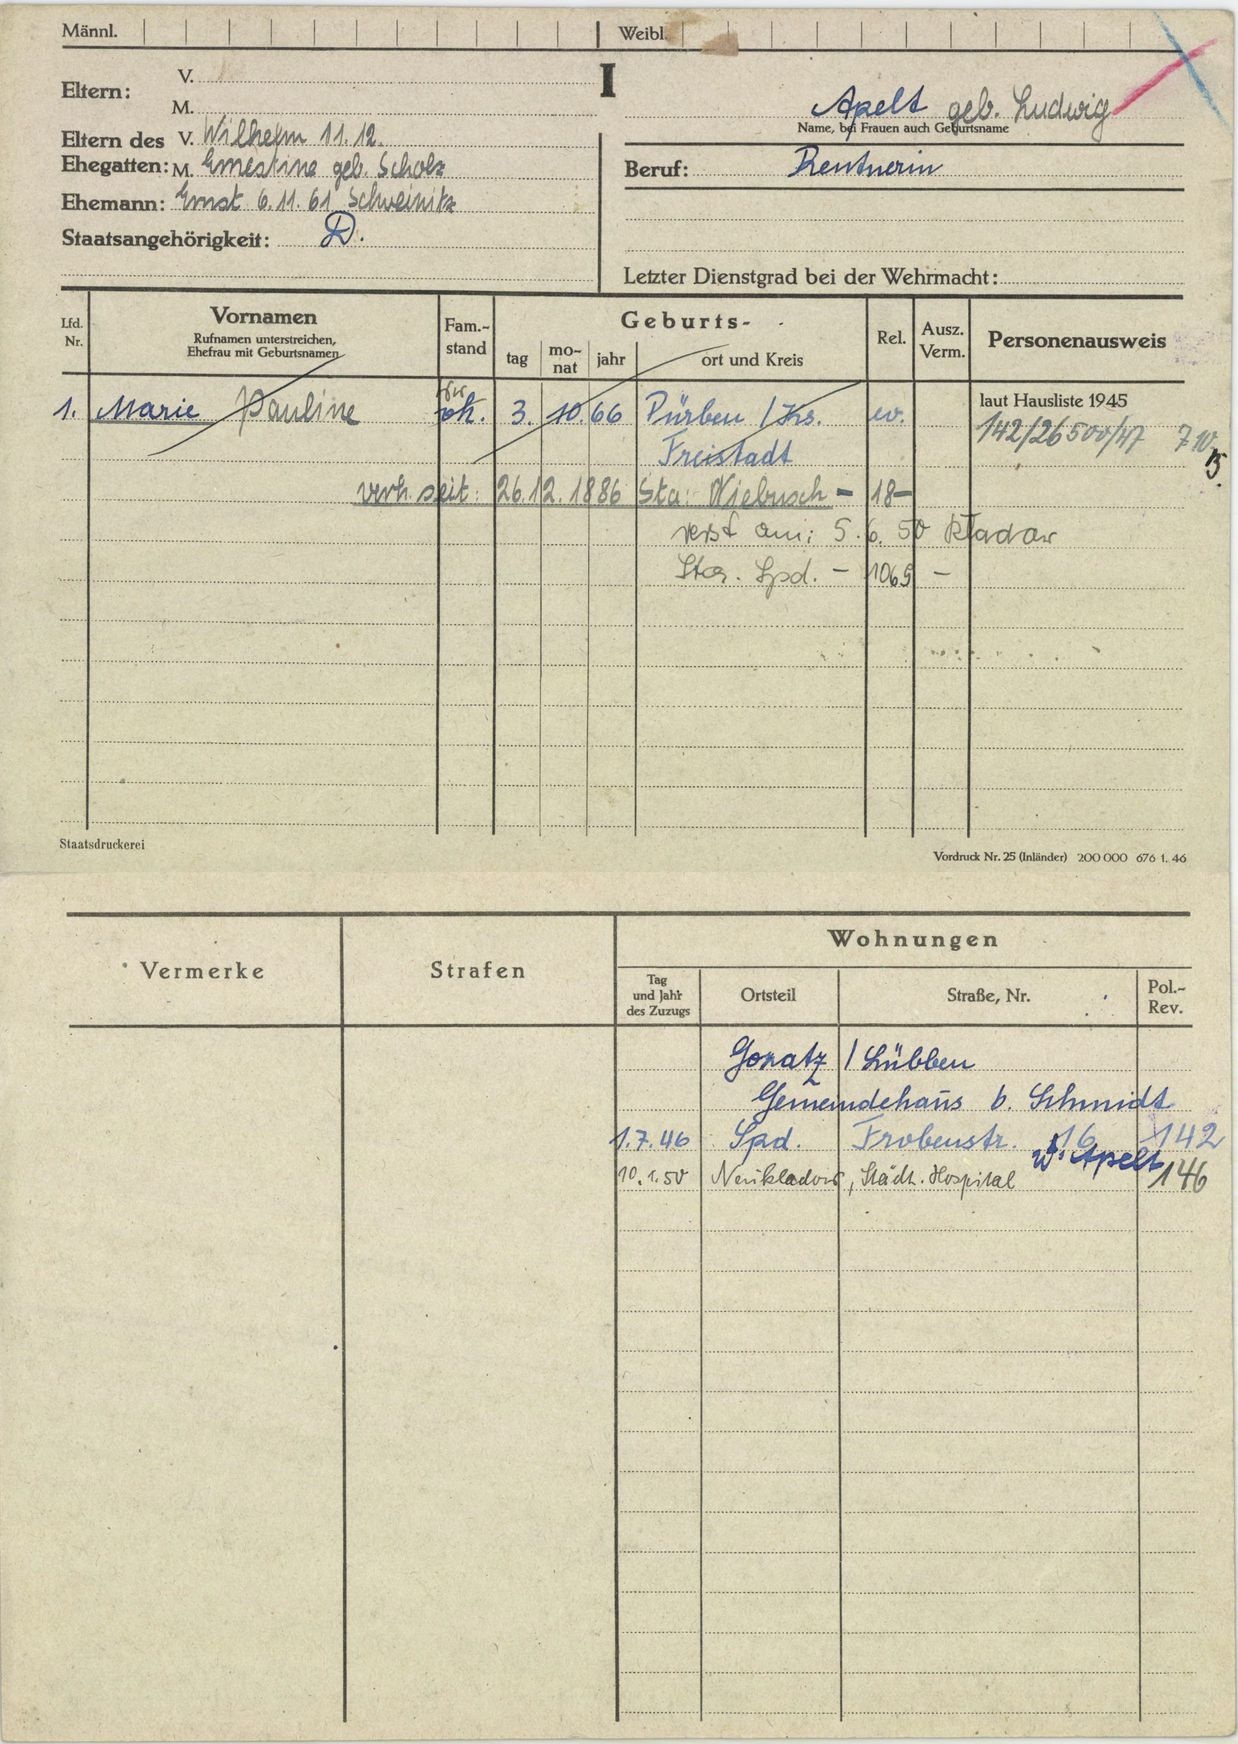
Apelt geb. Ludwig